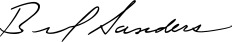
Signature of: bernie sanders